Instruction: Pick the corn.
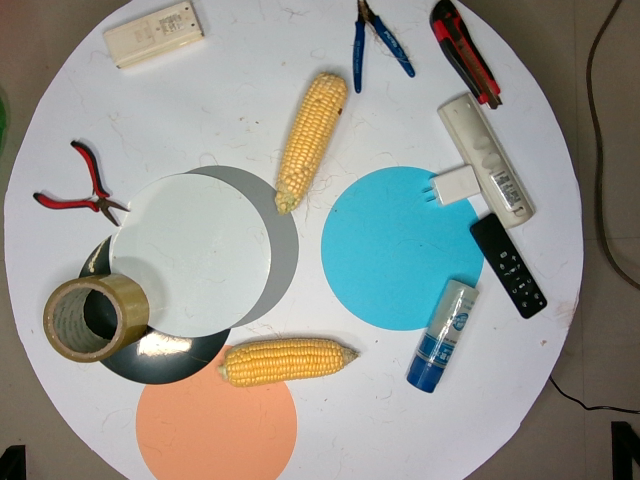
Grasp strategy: vertical